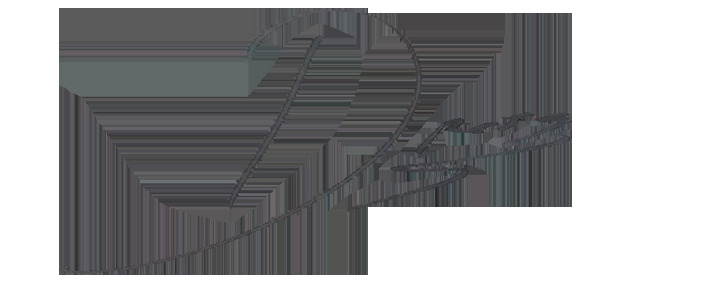
Signature of: dross